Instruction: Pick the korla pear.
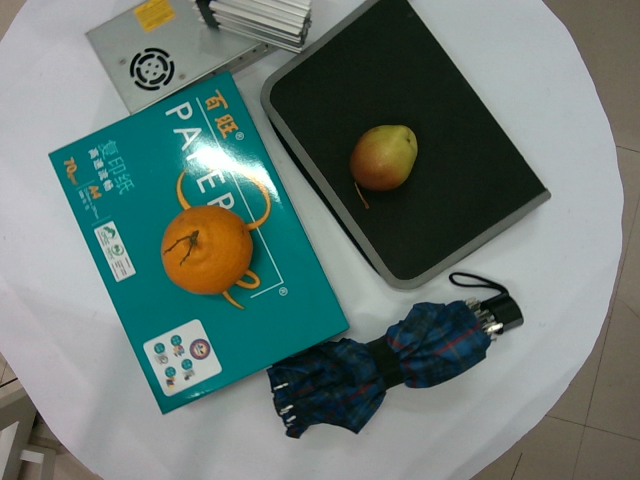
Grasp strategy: vertical